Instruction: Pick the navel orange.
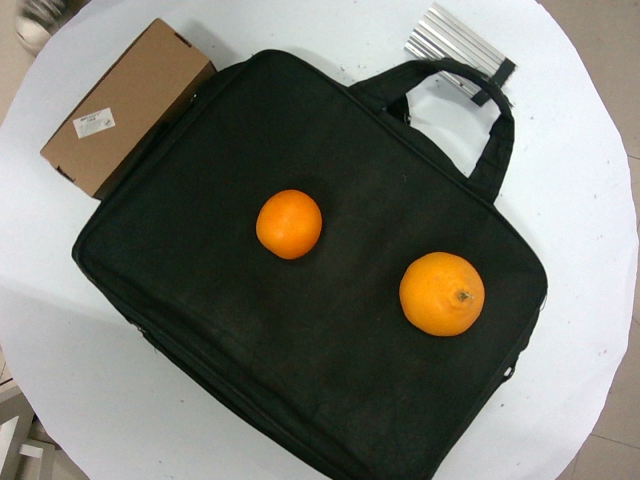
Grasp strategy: vertical